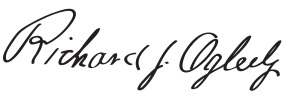
Signature of: richard j oglesby